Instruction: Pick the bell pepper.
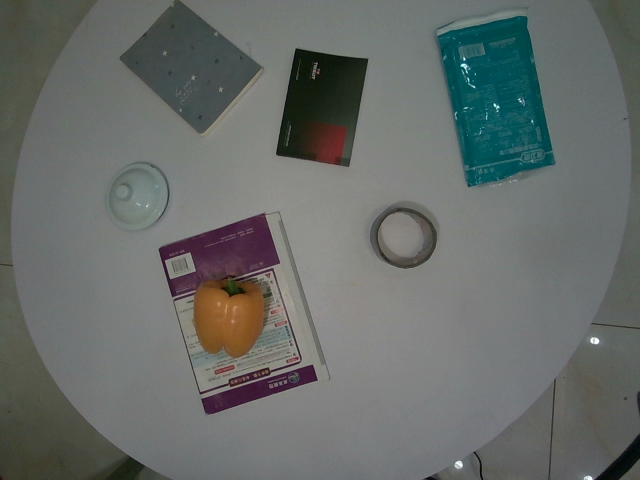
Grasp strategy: vertical